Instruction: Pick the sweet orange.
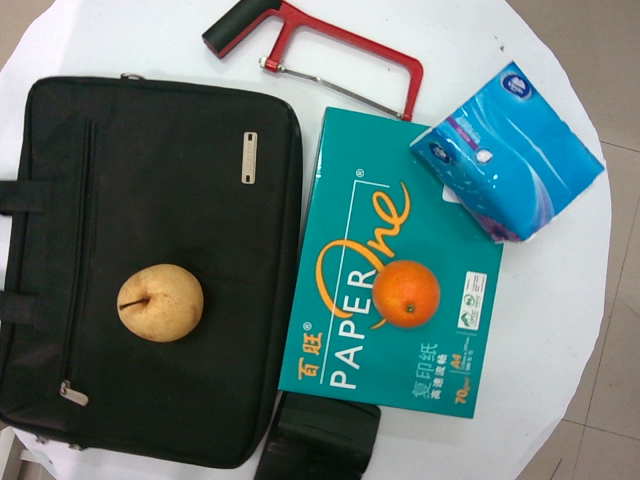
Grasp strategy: vertical